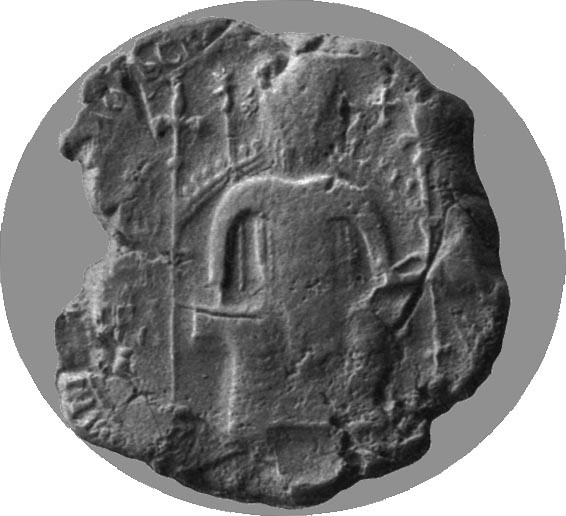
Signature of: stefan milutin